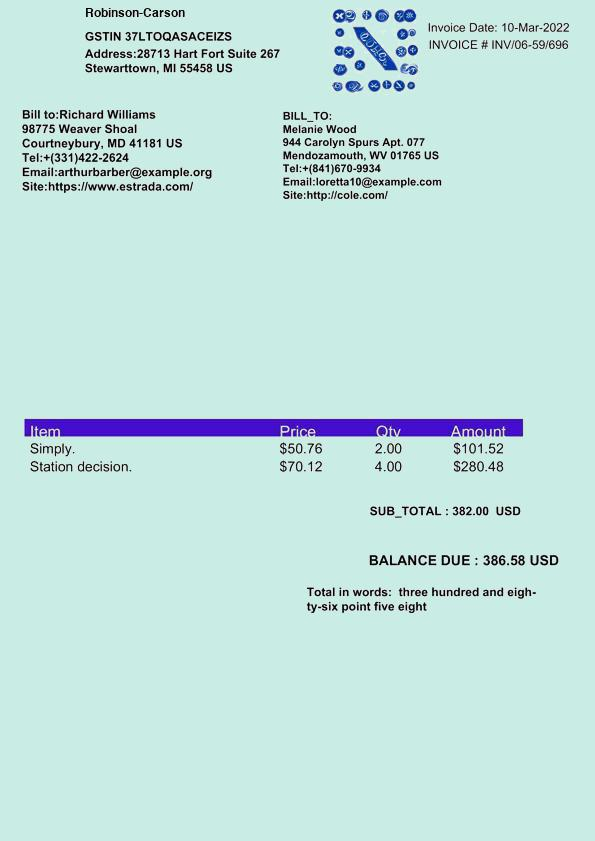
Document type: Invoice